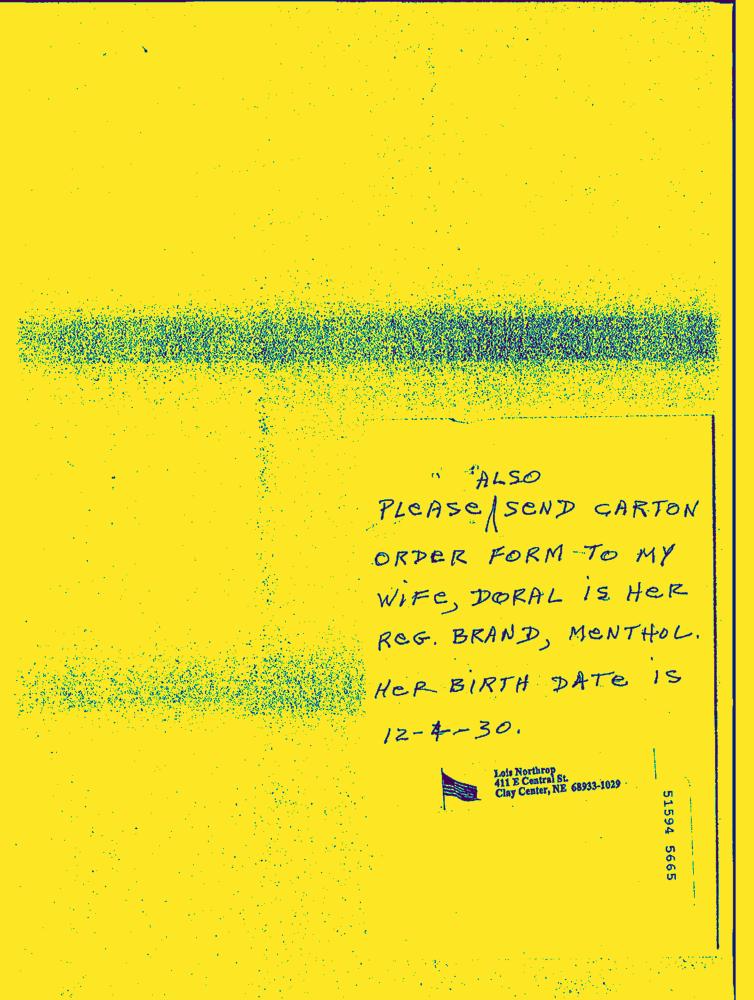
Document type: Hand-Written